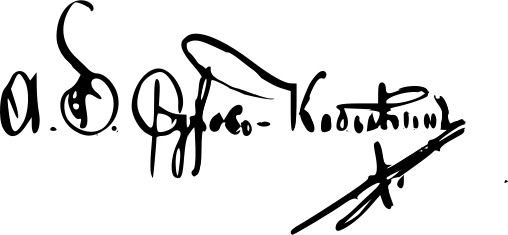
Signature of: aleksandr sukhovo kobylin